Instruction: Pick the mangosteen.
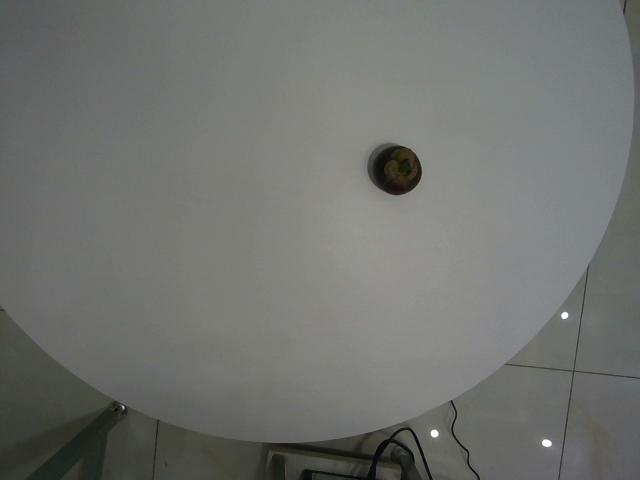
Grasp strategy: vertical